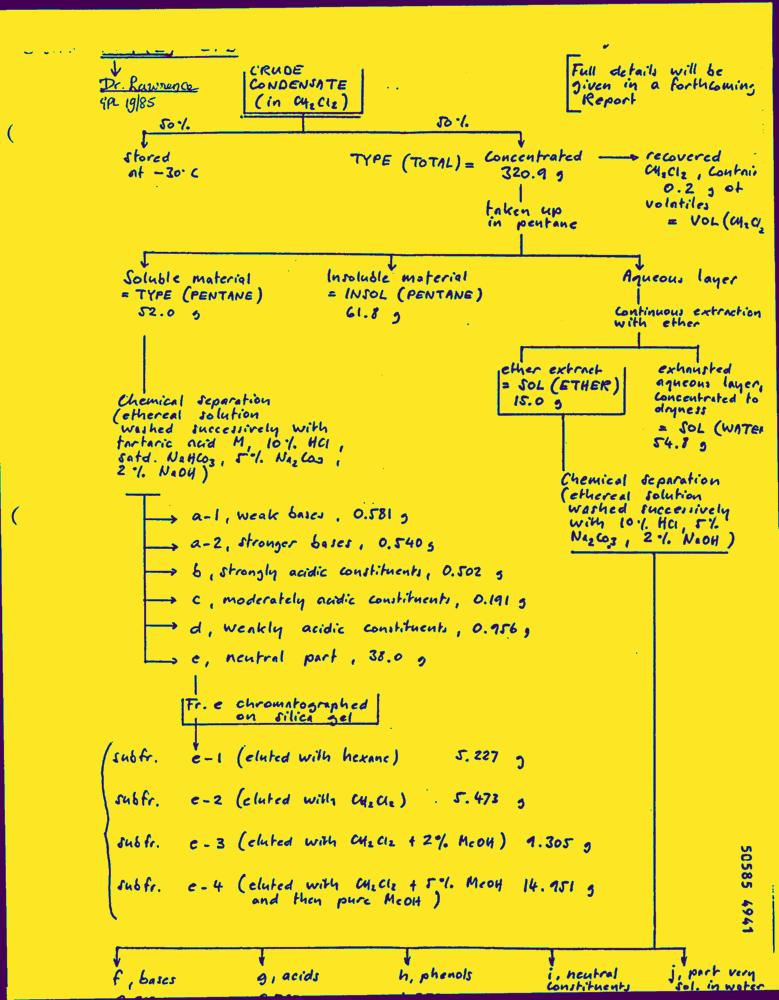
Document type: Hand-Written